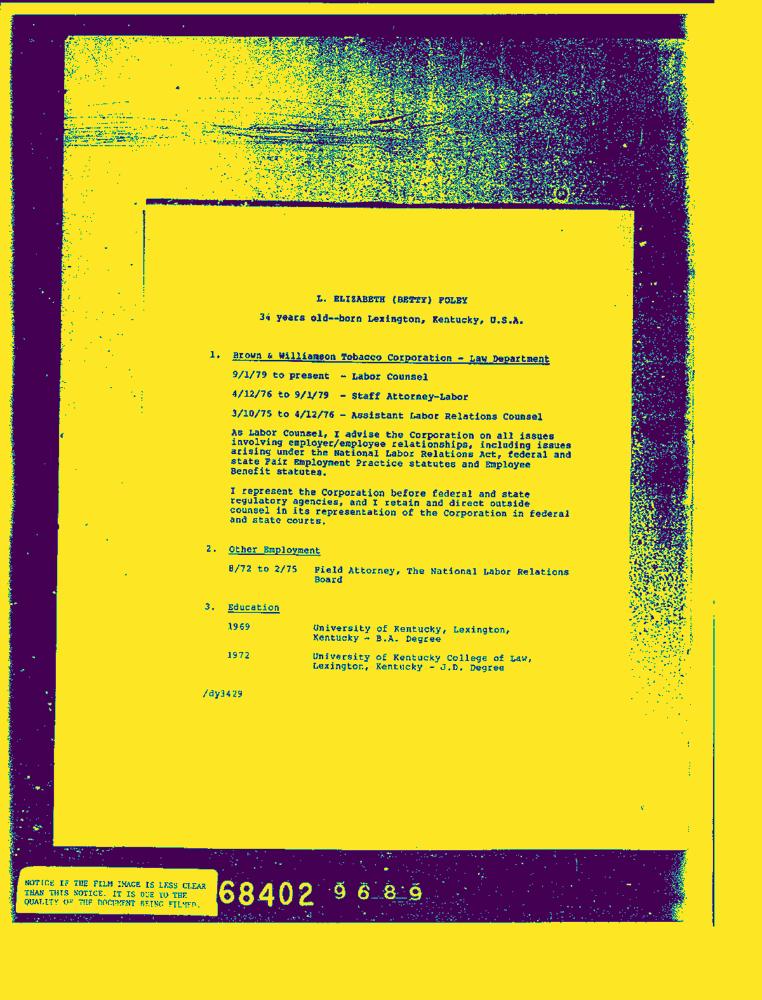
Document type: Resume-Doc